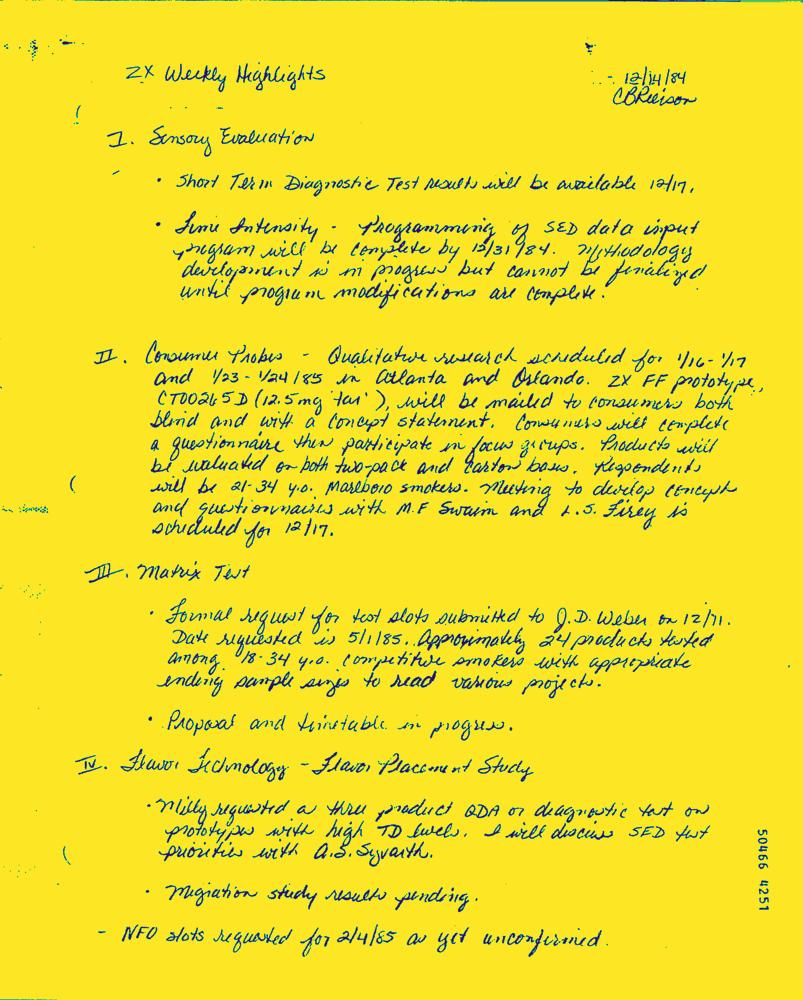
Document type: Hand-Written